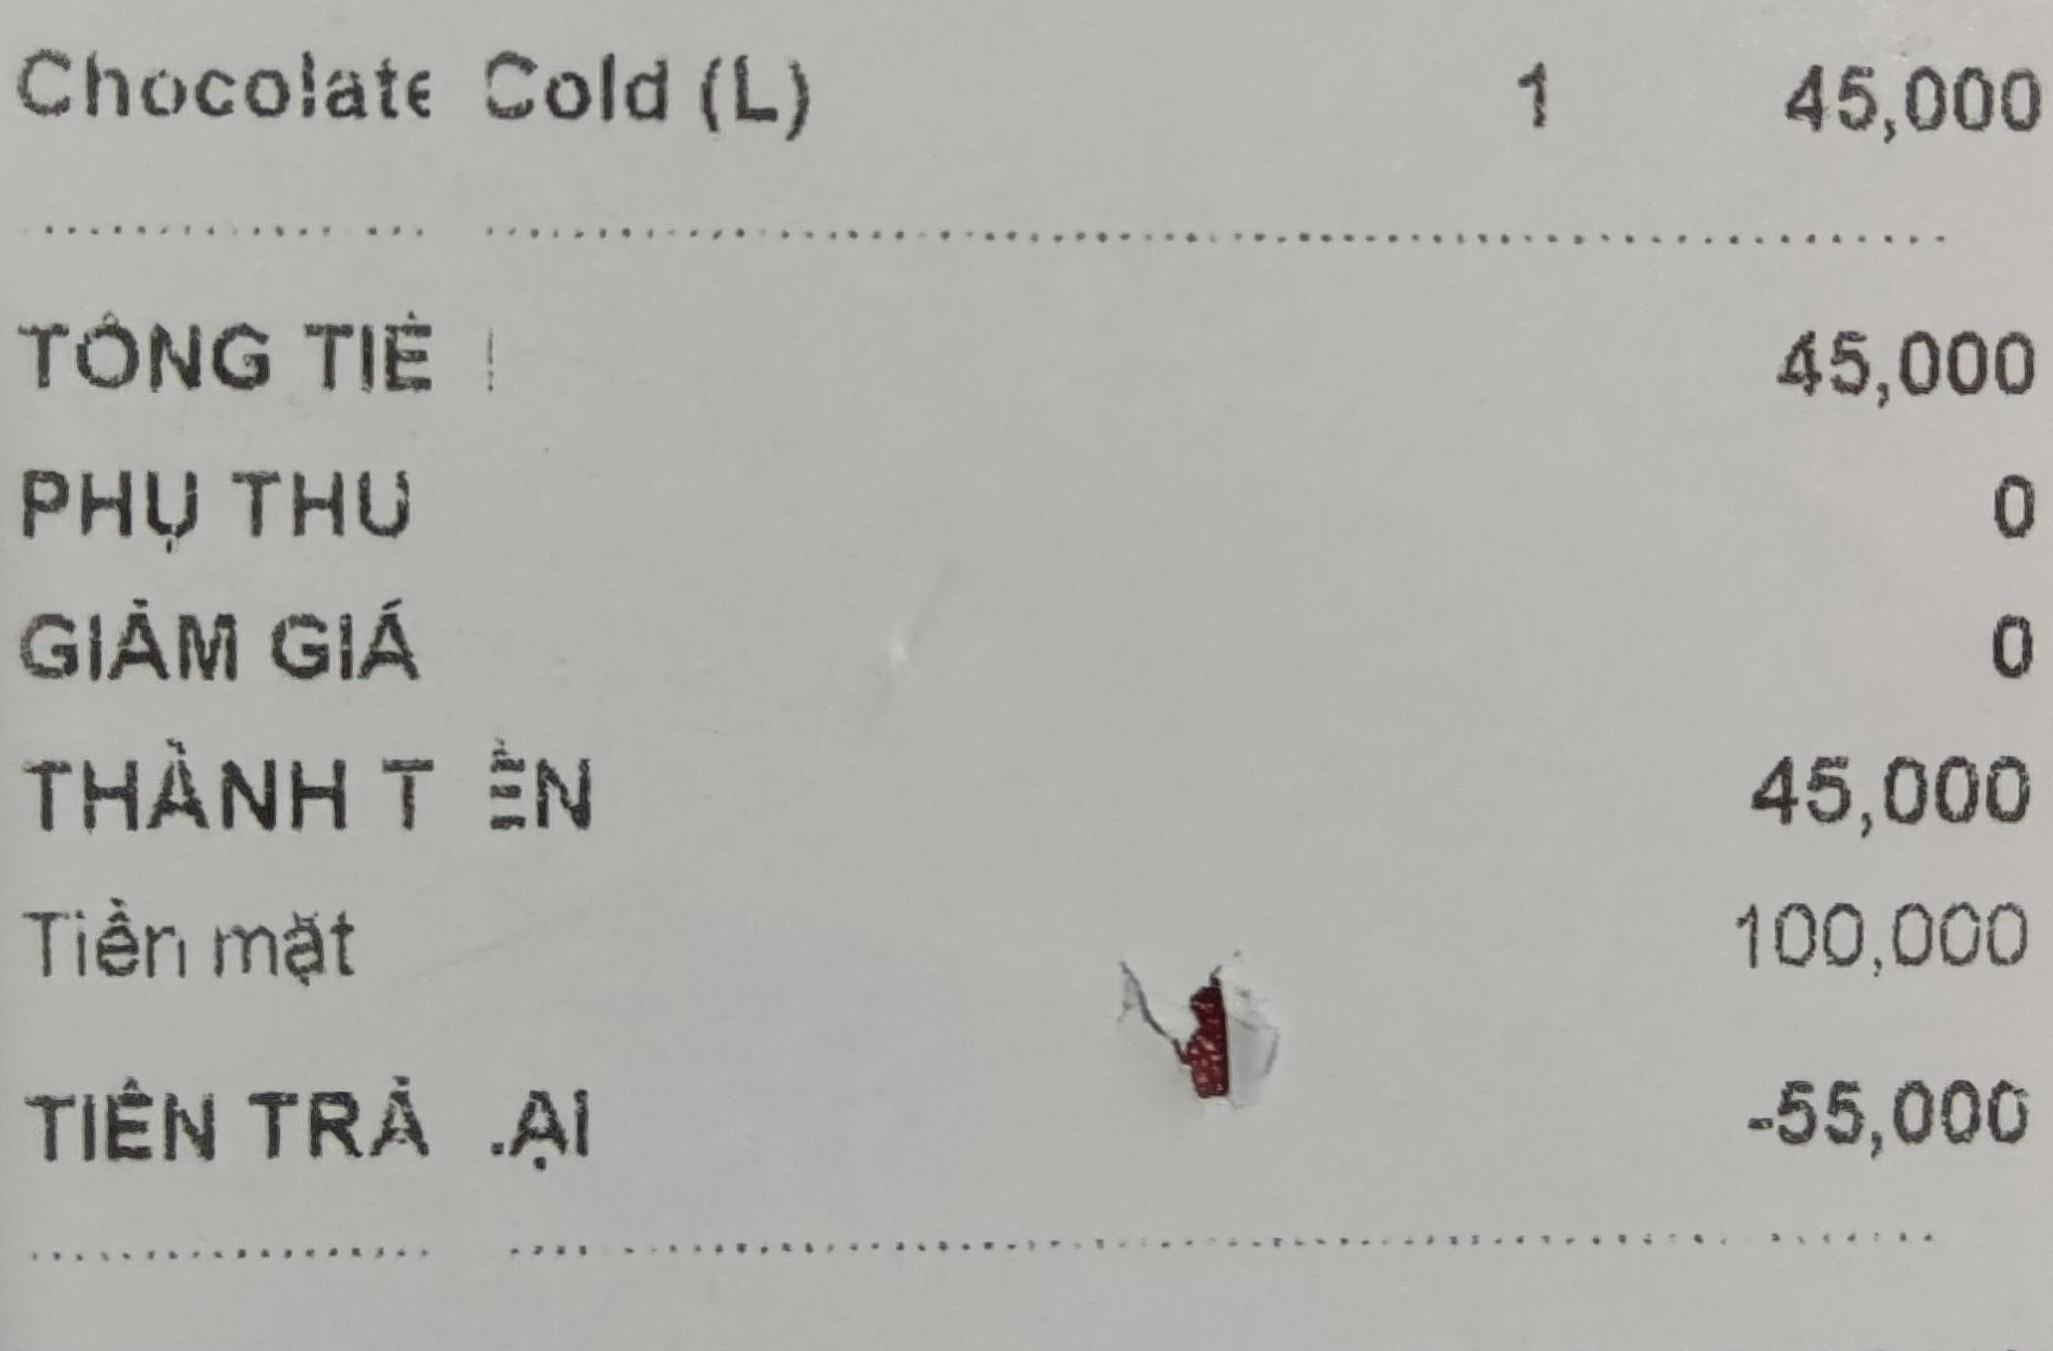
Chocolate Cold (L) 1 45,000

TỔNG TIỀN 45,000
PHỤ THU 0
GIẢM GIÁ 0
THÀNH TIỀN 45,000
Tiền mặt 100,000
TIỀN TRẢ LẠI -55,000